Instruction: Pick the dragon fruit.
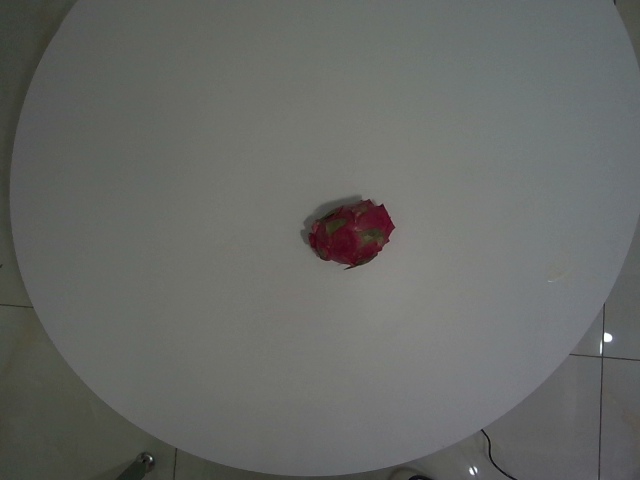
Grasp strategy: vertical